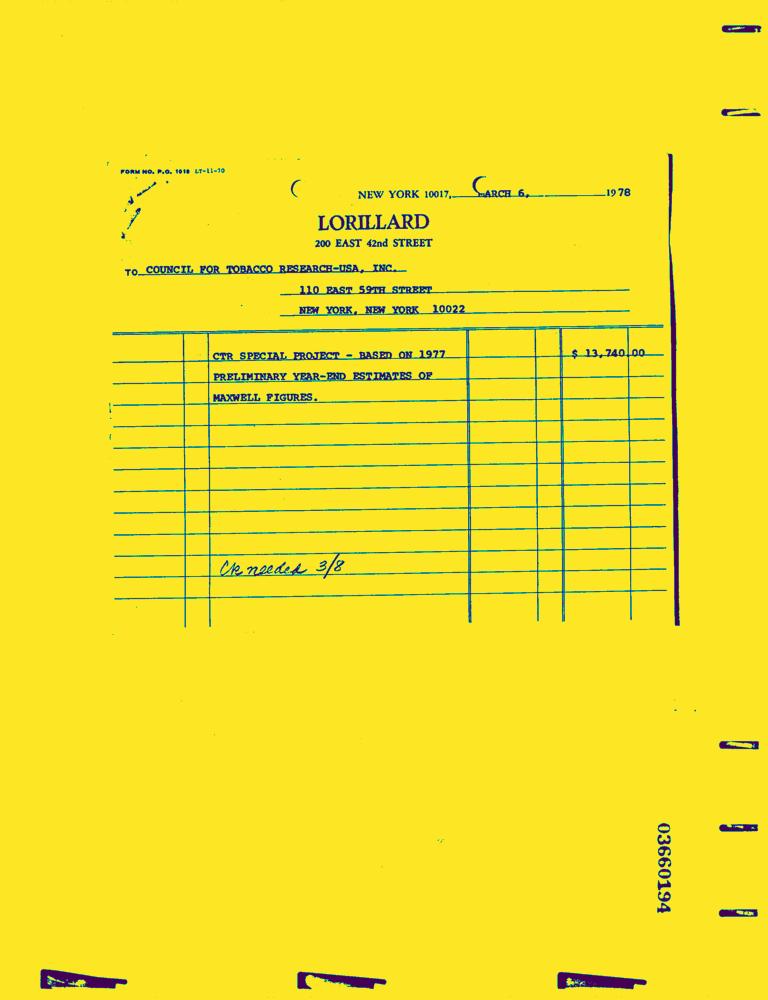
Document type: Invoice-Doc